Question: How does the patient history play a role?
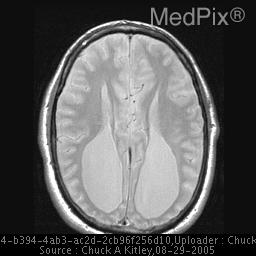
Answer: The patient's history of This 60 year old man presents with a 4 month history of left side numbness, decreased sensation, and pain in the V2/V3 distribution of his face.  There is no prior history of any neurologic problem. is key in understanding the case.